Question: How does the patient history play a role?
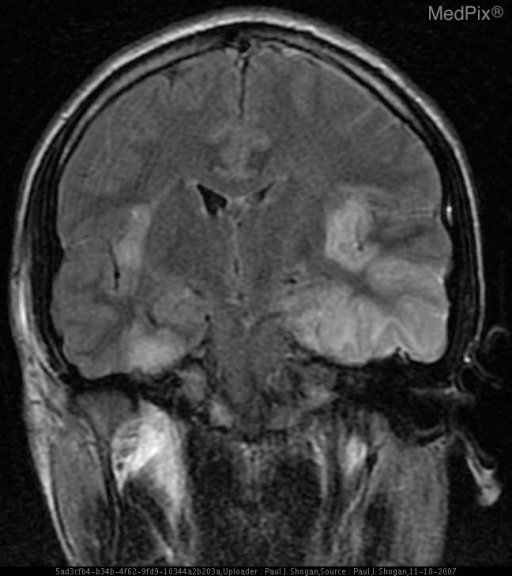
Answer: The patient's history of 21 yo male presenting with fever, new onset of aphasia, and one episode of loss of consciousness. is key in understanding the case.